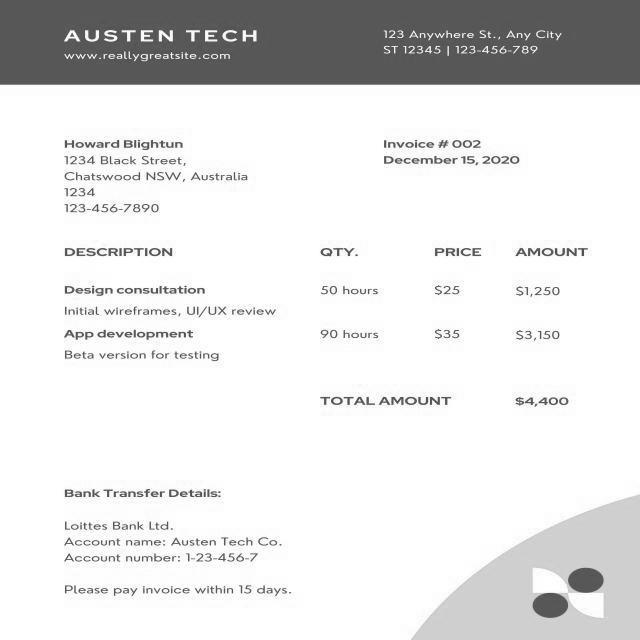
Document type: Invoice